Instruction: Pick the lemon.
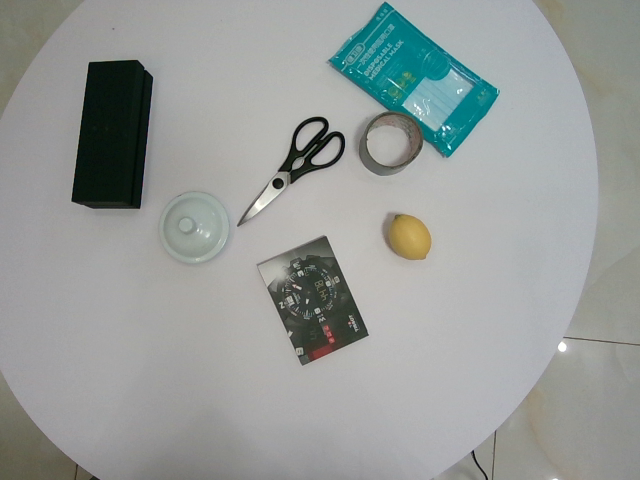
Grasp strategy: vertical